Patient: Male, age 65
A 65-year-old male was admitted to our hospital complaining of jaundice, pruritus, mild right upper abdominal pain and darkening urine. Past medical history revealed atrial fibrillation and the patient was on intermittent aspirin therapy. And the family history was negative. Physical examination revealed icteric sclera and skin, mild upper abdominal tenderness, arythmia, irregular heart sound and pulse deficit.
The laboratory test data at admission showed that the serum levels of alanine transaminase (ALT), aspartate transaminase (AST), alkaline phosphatase (ALP), gamma-glutamyltransferase (gamma-GT), total bilirubin (TBil) and direct bilirubin (DBil) were elevated to 79 U/L (5-45 U/L), 51 U/L (5-35 U/L), 540 U/L (30-110 U/L), 197 U/L (7-50 U/L), 408 mumol/L(0-20.5 mumol/L) and 283.7 mumol/L (0-6.8 mumol/L), respectively. Serum IgG and IgM were 3,180 mg/dL (694-1620 mg/dL) and 344 mg/dL (60-263 mg/dL), respectively. The titer of antinuclear antibody (ANA) was 1:320. Screening for antoimmune diseases revealed that the patient was positive for antimitochondrial antibody (AMA), anti-AMA-M2 and anti-Ro antibody. Common tumor markers and viral markers were all negative.
Both computed tomography (CT) and magnetic resonance image (MRI) revealed diffusive enlargement of the pancreas, capsuled by an armorlike low-density rim and enhanced homogenously (Figure 1). Other abnormalities included significant dilation of intra- and extra-hepatic bile duct, diffusive thickening of the gallbladder wall and atrophy of the right kidney. Endoscopic retrograde cholangio-pancreatography (ERCP) was conducted, revealing similar findings with CT and MRI. No sign of malignancy was observed. Test of tumor markers from the bile showed CEA of 66.89 ng/mL (0-5 ng/mL) and CA199 larger than 4000 U/mL (<37.0 U/mL), but examinations of exfoliated cells proved negative for three consecutive times. The biliary culture was positive for ESBL-producing Klebsiella pneumoniae. Infection was suspected and meropenem (0.5 g per 8 hours) was administered.
Based on the biochemical evidence of cholestasis from the elevation of ALP, gamma-GT and TBil, and the presence of AMA, the patient was clinically diagnosed with PBC and UDCA (250 mg, three times per day) was initiated immediately after nasobiliary drainage, which partially improved the patient's liver function (Figure 2). Since the patient was also suspected of suffering from AIP, the following examinations were conducted. IgG4 was measured and turned out to be 44.36 g/L (0.03-2 g/L). CT-guided pancreatic biopsy was performed, and histopathological evaluation showed dense lymphoplasmacytic infiltration and fibrosis. IgG4+ plasma cell was stained and counted to be as high as 95 per high-power field (HPF) (Figure 3). ECT of salivary gland was normal. So the diagnosis of type I AIP was confirmed in accordance with the diagnostic criteria.
Steroid therapy with intravenous methylprednisolone (MEP) (40 mg per day) was administered promptly. Serum ALP, gamma-GP, TBil and DBil just before steroid therapy were 376 U/L, 38 U/L, 404.9 mumol/L and 289.2 mumol/L, respectively, and one week later were 243 U/L, 47 U/L, 47 U/L, 206.1 mumol/L and 167.1 mumol/L, respectively. Then we stepped down the steroid therapy with oral MEP 32 mg daily, yet the serum liver enzymes and bilirubin bounced up. So we increased the dose to 32 mg in the morning and 16 mg in the afternoon. And then the laboratory values improved. A repeat MRI showed remarkable reduction of the pancreas. 40 days after treatment, the IgG and IgM returned back into the normal range. The serum levels of ALP, gamma-GP, TBil and DBil were 135 U/L, 134 U/L, 82.8 mumol/L and 54.9 mumol/L, respectively. The patient was discharged and followed up at the clinic with MEP tapered off weekly by 5 mg. The clinical course is depicted in Figure 2.
About 40 days after discharge, the patient developed red maculopapules on his right chest with prickling-like pain, worsened with erosion and blisters. The patient was diagnosed with herpes zoster and treated with acyclovir (500 mg twice a day) for 9 days. Unfortunately for the patient, a chest X-ray later showed multiple nodules in the right lung. Chest CT displayed multiple patchy shadows with cavity. CT-guided lung biopsy showed neutrophil aggregation and fibrous effusion within the alveoli. The patient was diagnosed with pulmonary abscess and was treated effectively with moxifloxacin (Figure 1). Given the immunosuppressed status of the patient, thymosin was injected twice a week to restore the immune function. The liver function and immunological indices of the patient were normal during the subsequent one-year follow-up period.
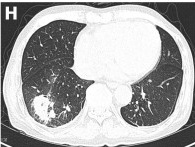
Image caption: CT and MRI scan of the patient. Chest CT (H) showed a large patchy shadow in the right lower lobe.